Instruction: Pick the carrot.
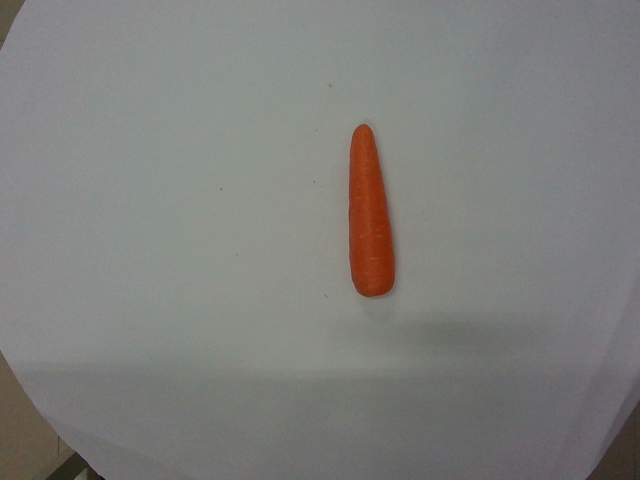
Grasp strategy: vertical